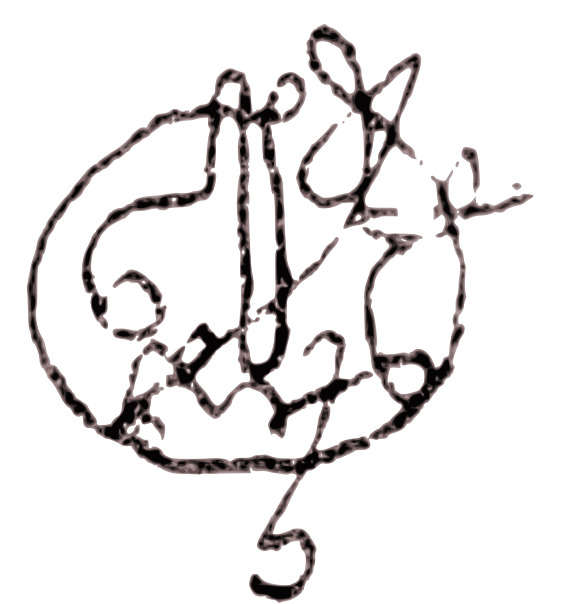
Signature of: nestan darejan of kakheti queen of kartli